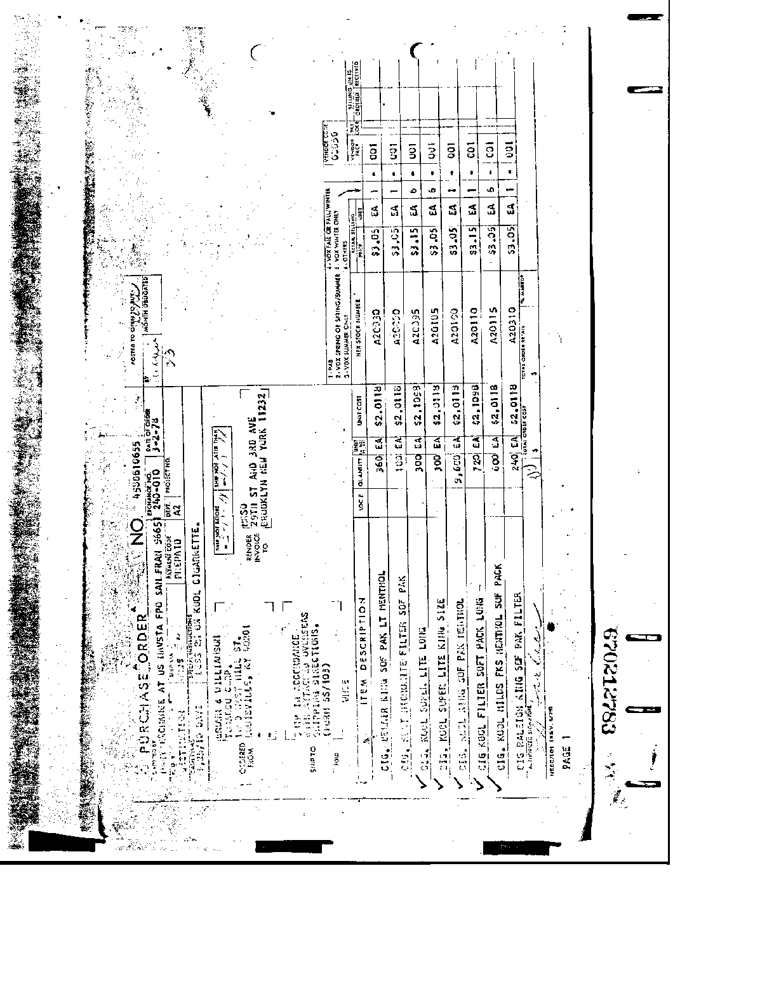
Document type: Invoice